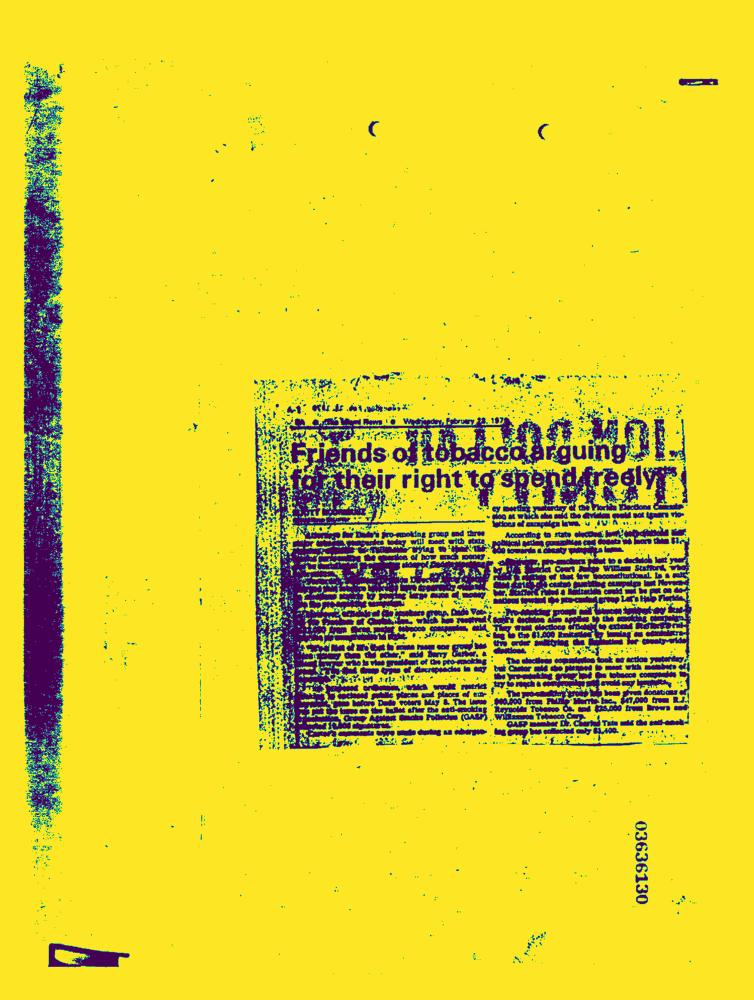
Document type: News-Article